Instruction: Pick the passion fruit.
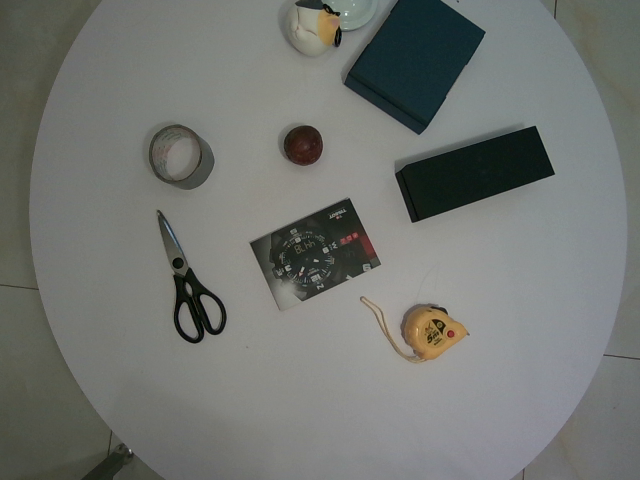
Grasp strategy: vertical